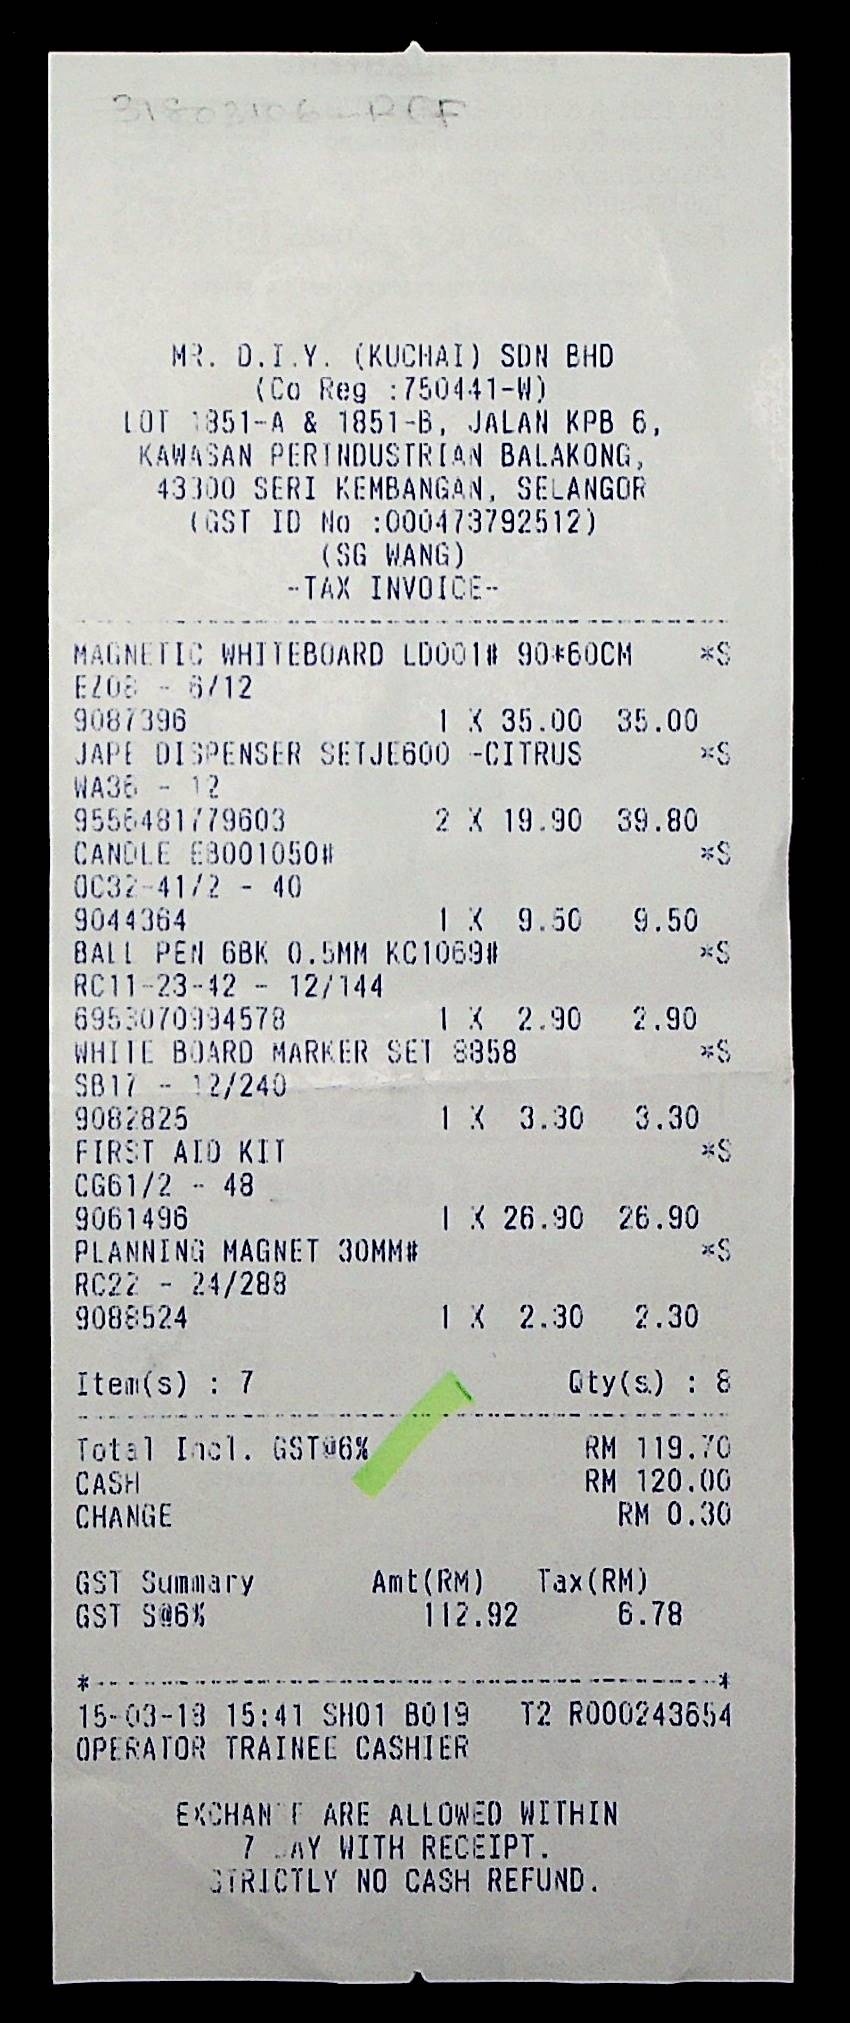
MR. D.I.Y. (KUCHAI) SDN BHD
(CO REG :750441-W)
LOT 1851-A & 1851-B, JALAN KPB 6,
KAWASAN PERINDUSTRIAN BALAKONG,
43300 SERI KEMBANGAN, SELANGOR
(GST ID NO :000473792512)
(SG WANG)
-TAX INVOICE-
MAGNETIC WHITEBOARD LD001# 90*60CM
*S
EZ08 - 6/12
9087396
1 X 35.00
35.00
JAPE DISPENSER SETJE600 -CITRUS
*S
WA36 - 12
9556481779603
2 X 19.90
39.80
CANDLE EB001050#
*S
OC32-41/2 - 40
9044364
1 X 9.50
9.50
BALL PEN 6BK 0.5MM KC1069#
*S
RC11-23-42 - 12/144
6953070994578
1 X 2.90
2.90
WHITE BOARD MARKER SET 8858
*S
SB17 - 12/240
9082825
1 X 3.30
3.30
FIRST AID KIT
*S
CG61/2 - 48
9061496
1 X 26.90
26.90
PLANNING MAGNET 30MM#
*S
RC22 - 24/288
9088524
1 X 2.30
2.30
ITEM(S) : 7
QTY(S.) : 8
TOTAL INCL. GST@6%
RM 119.70
CASH
RM 120.00
CHANGE
RM 0.30
GST SUMMARY
AMT(RM)
TAX(RM)
GST S@6%
112.92
6.78
15-03-18 15:41 SH01 B019
T2 R000243654
OPERATOR TRAINEE CASHIER
EXCHAN F ARE ALLOWED WITHIN
7 DAY WITH RECEIPT.
GTRICTLY NO CASH REFUND.